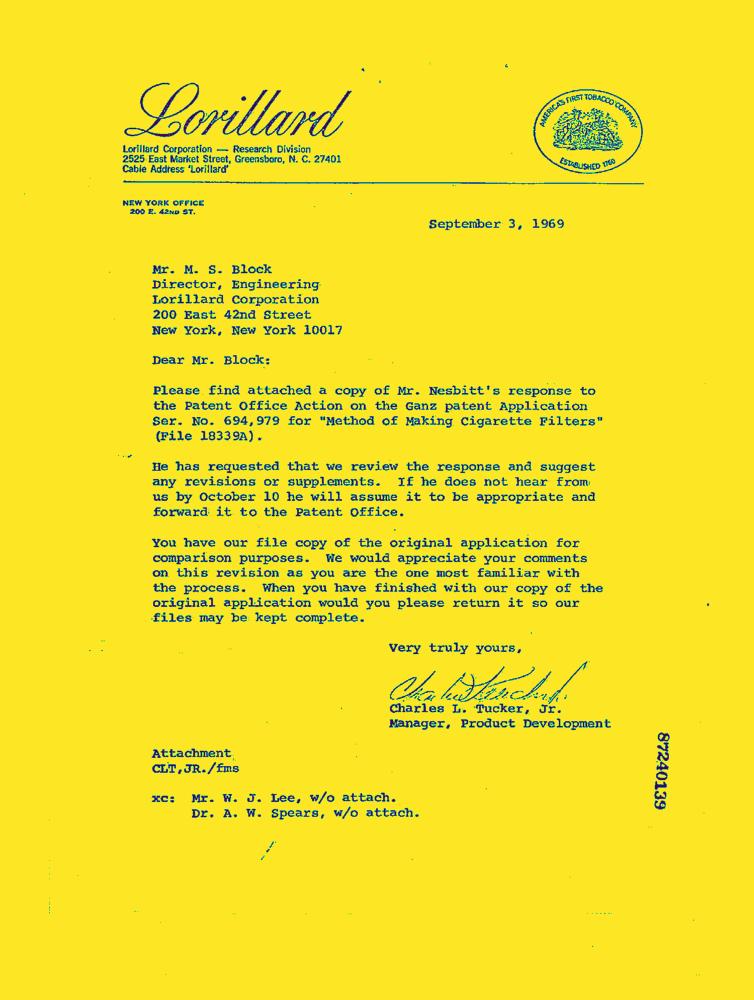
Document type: Letter-Doc